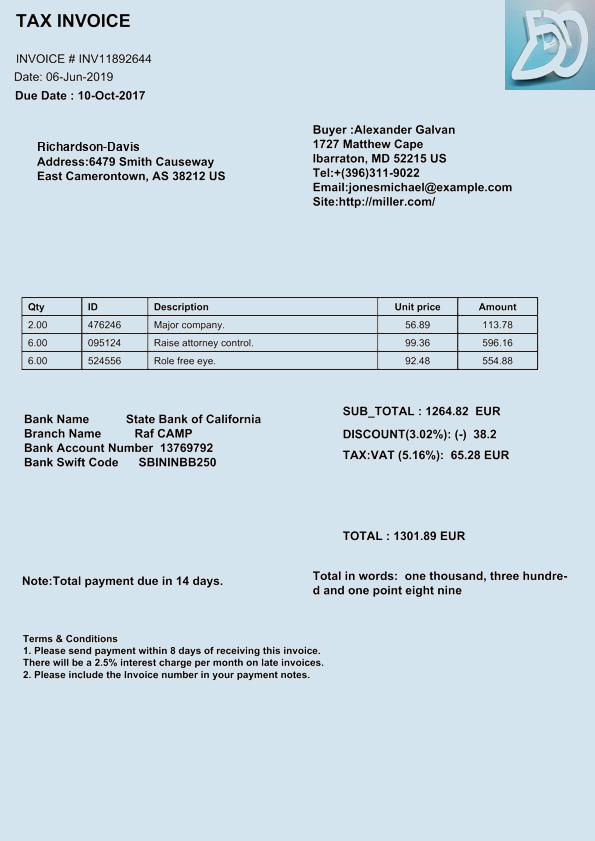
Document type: Invoice